Question: What could the diagnosis suggest?
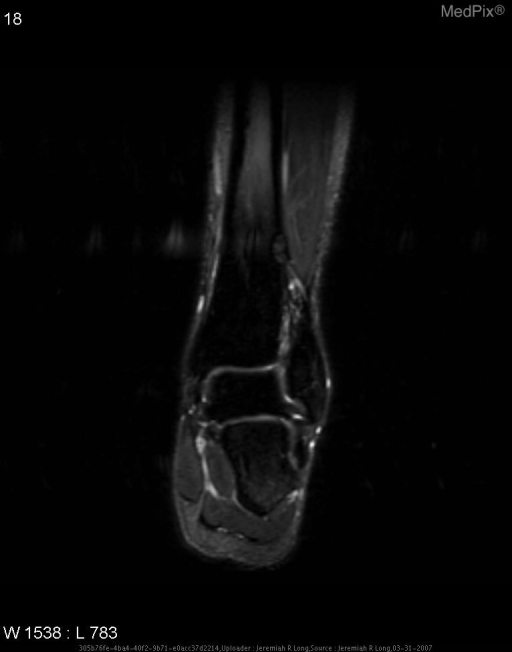
Answer: The possible diagnosis includes •  Non-ossifying fibroma (strongly favored)
•  Eosinophilic granuloma
•  Osteoid osteoma
•  Infection.